Question: Can you provide the account number mentioned in the document?
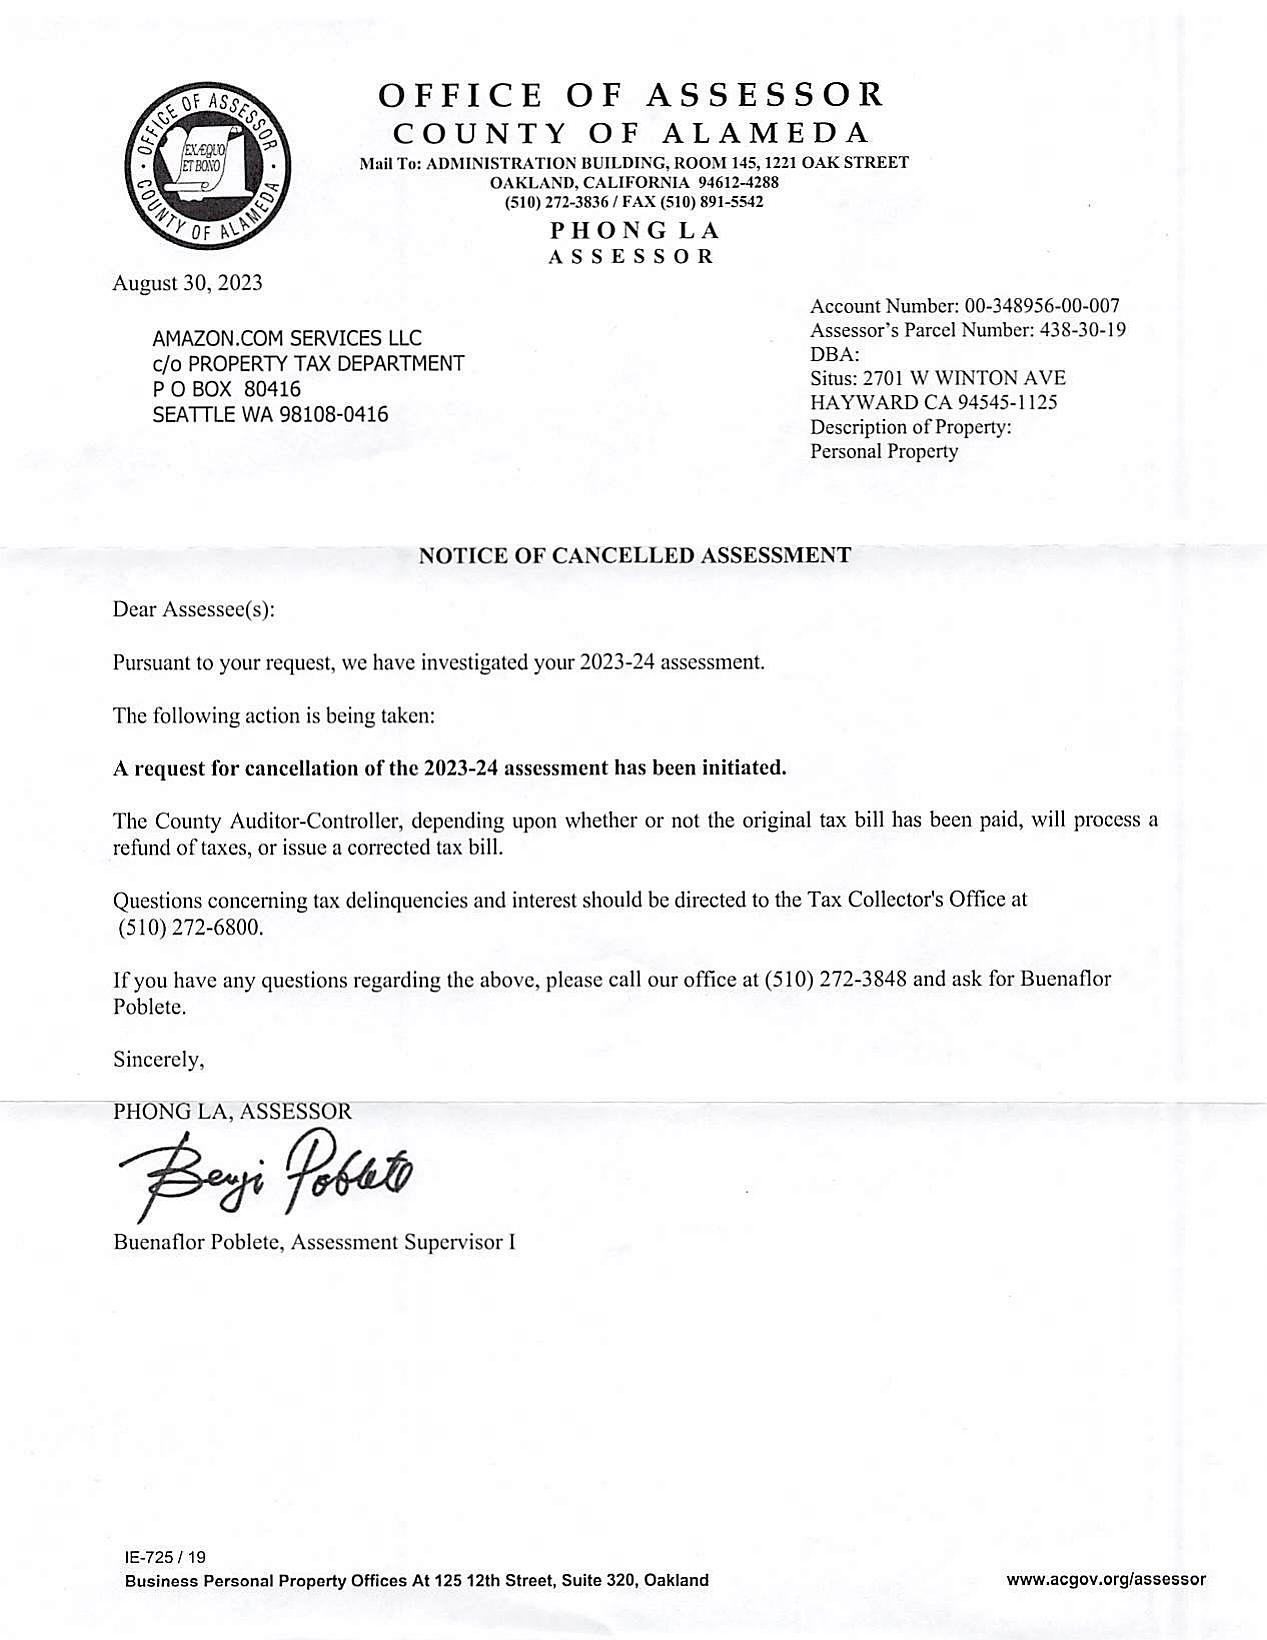
Answer: "00-348956-00-007"